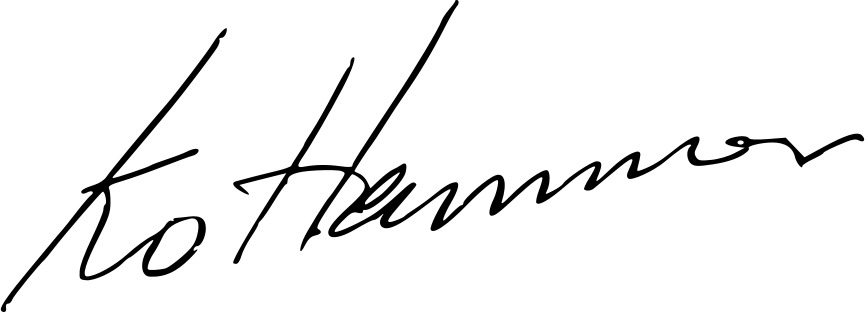
Signature of: jacobus klaas hammer